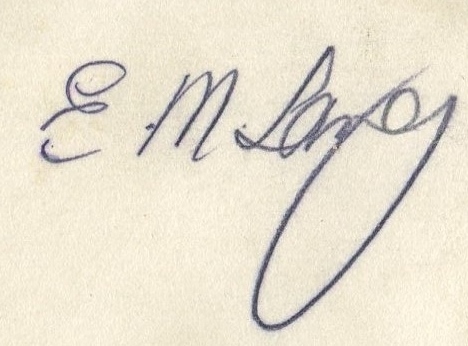
Signature of: ernst maria lang